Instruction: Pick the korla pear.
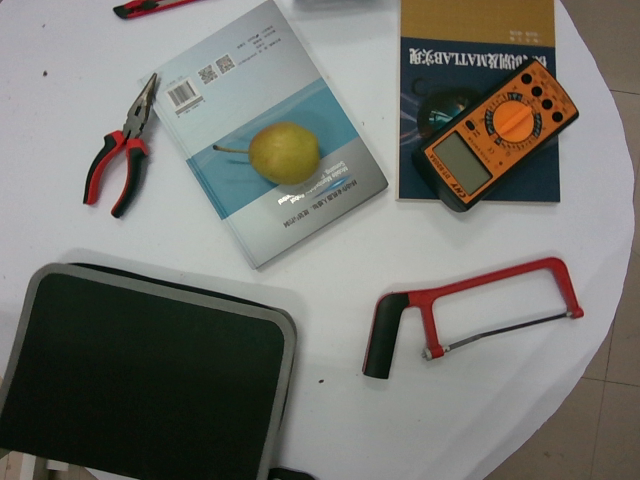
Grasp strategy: vertical